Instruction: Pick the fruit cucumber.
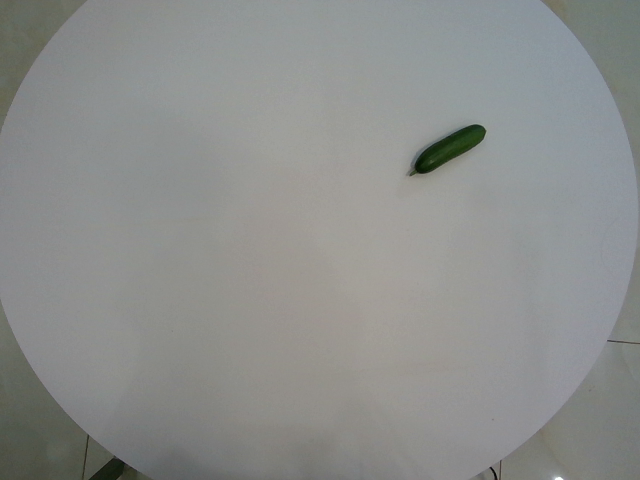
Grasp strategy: vertical